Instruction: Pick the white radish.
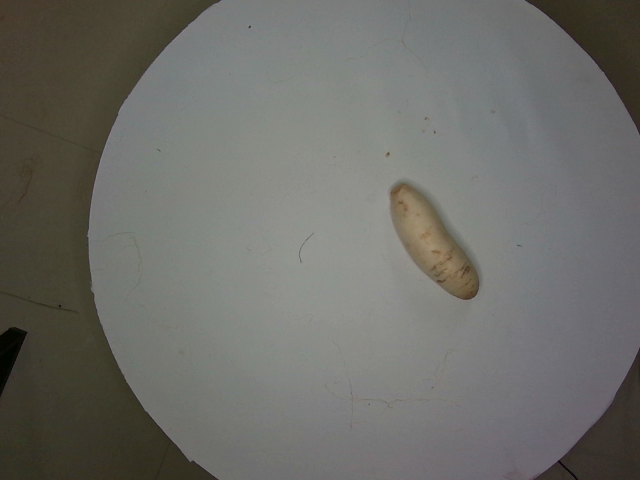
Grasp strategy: vertical